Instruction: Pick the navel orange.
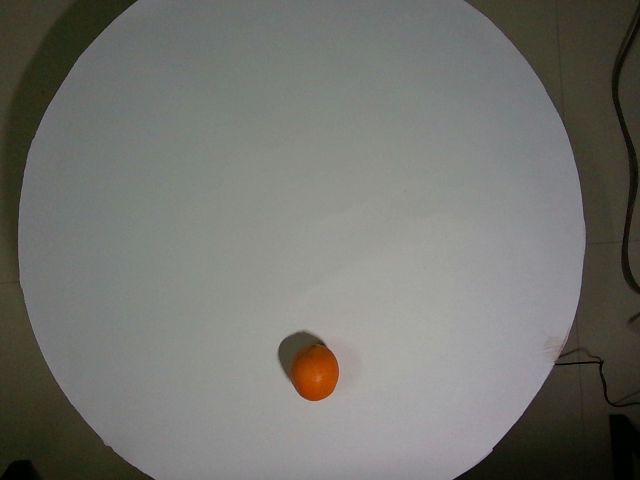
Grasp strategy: vertical